Question: What is the filing due date as per the document?
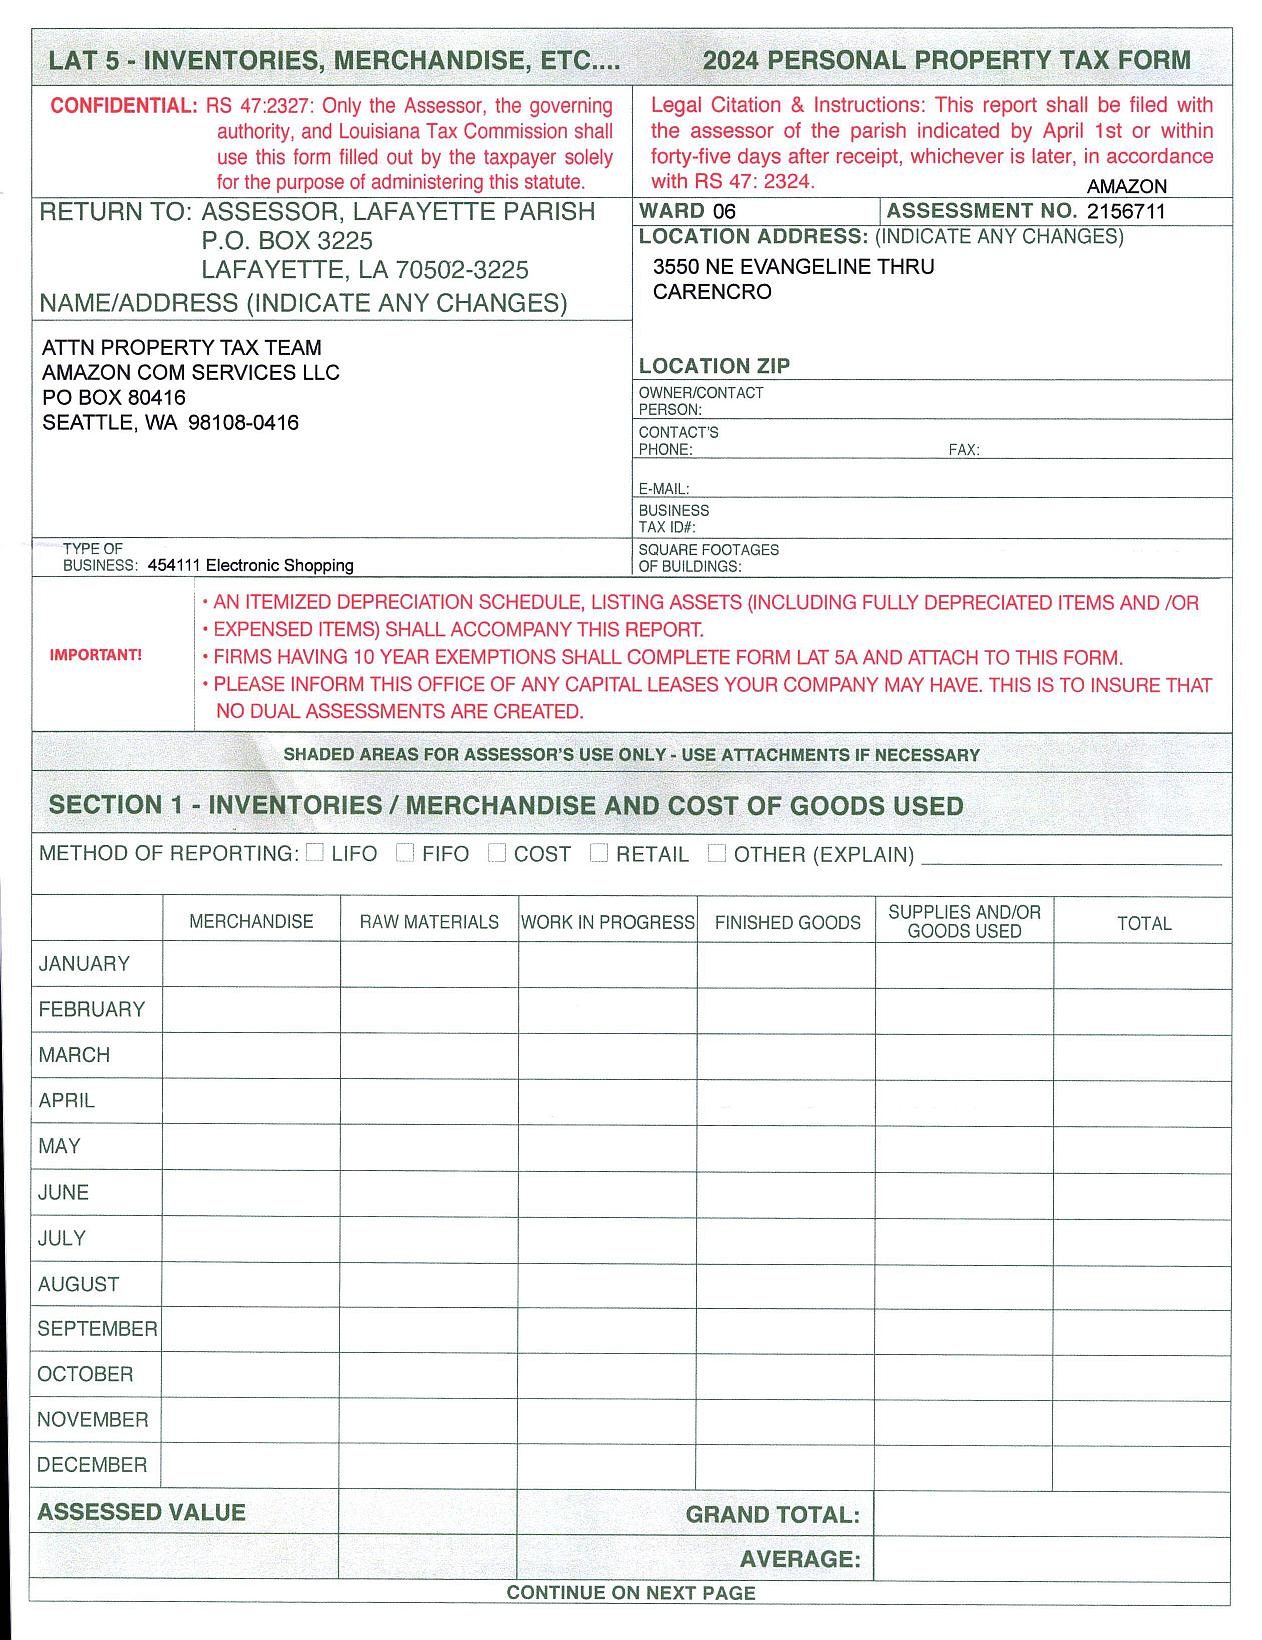
Answer: "April 1st or within forty-five days after receipt, whichever is later"